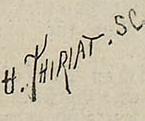
Signature of: paul thiriat